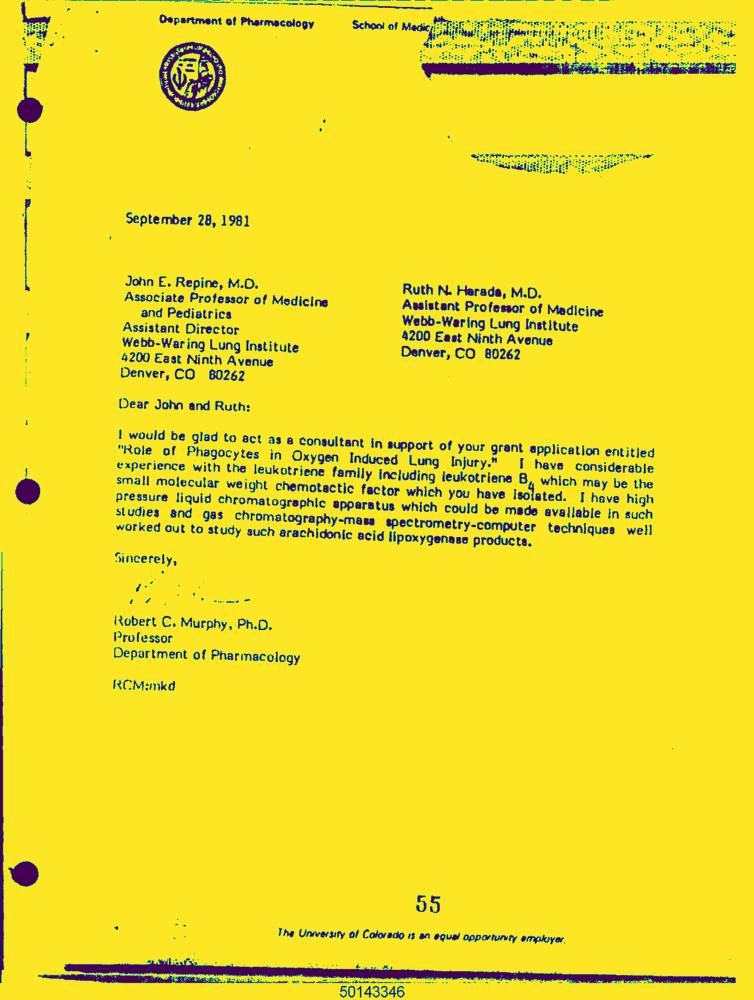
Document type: Letter-Doc